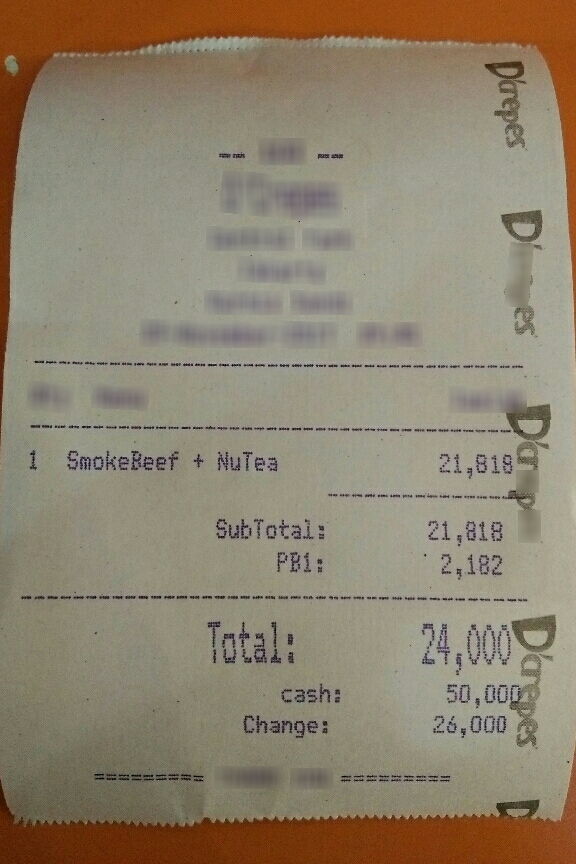
Number of items: 3
Subtotal: 21,818
Tax: 2,182
Total: 24,000
OCR text regions:
text: 1
text: SmokeBeef
text: +
text: NuTea
text: 21,818 -
text: SubTotal:
text: 21,818
text: PB1:
text: 2,182
text: Total:
text: 24,000
text: cash:
text: 50,000
text: Change:
text: 26,000